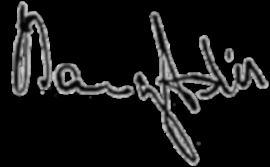
Signature of: nancy astor viscountess astor